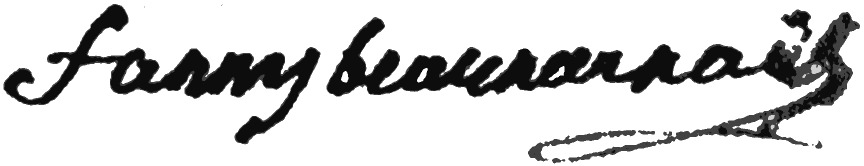
Signature of: fanny de beauharnais